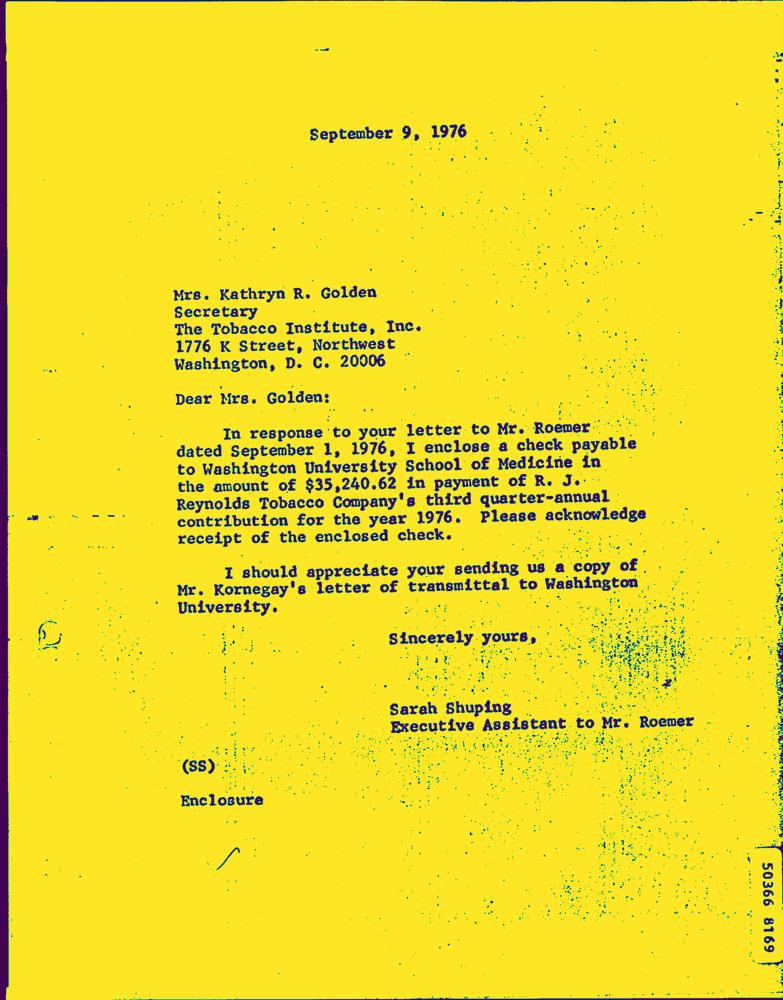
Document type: Letter-Doc